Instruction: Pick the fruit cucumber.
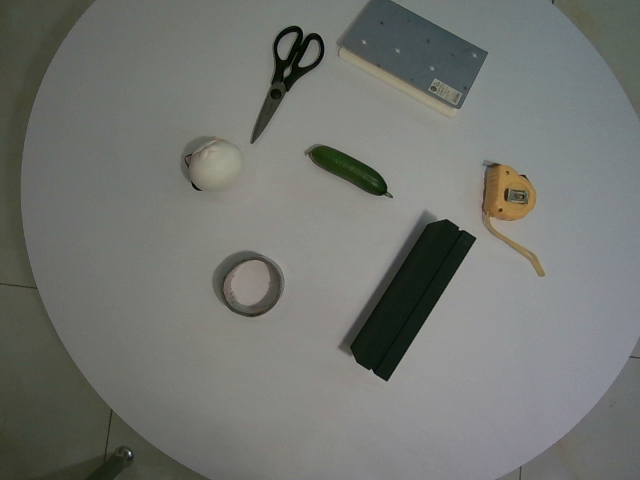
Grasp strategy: vertical